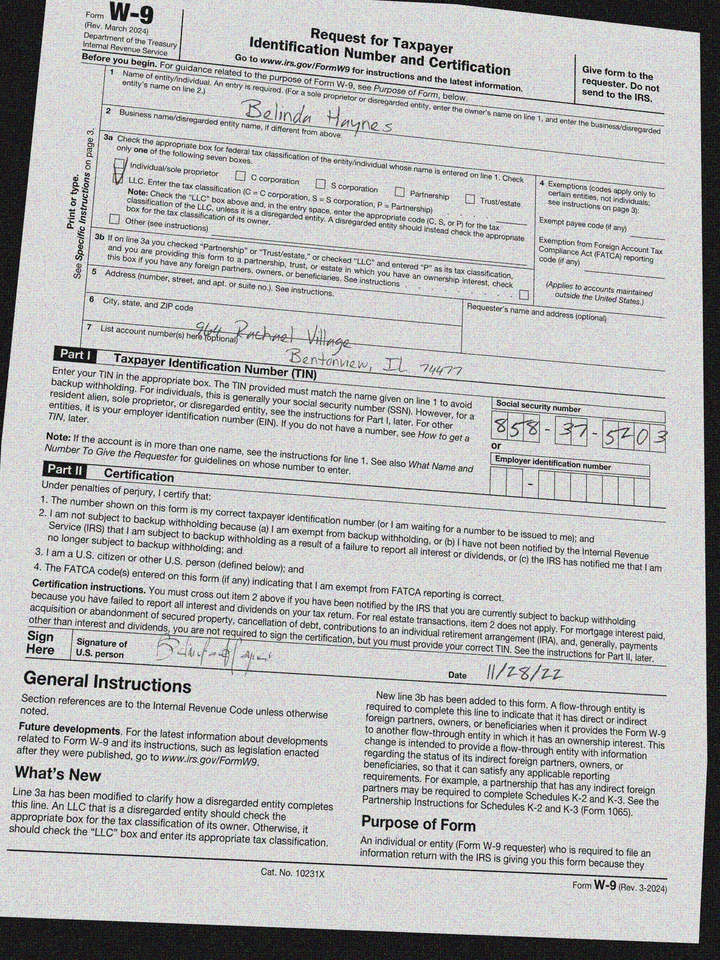
adr1: 964 Rachael Village
adr2: Bentonview, IL 74477
cbx: yes
ssn: 858375203
enm: Belinda Haynes
sdt: 11/28/22